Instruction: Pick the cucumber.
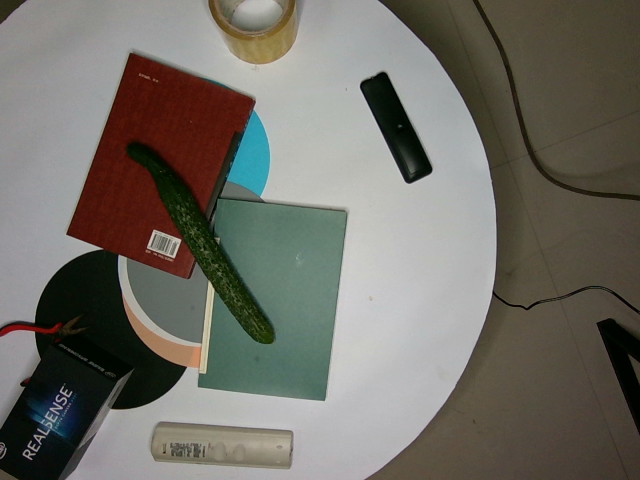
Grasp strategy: vertical